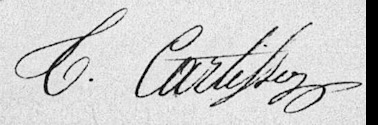
Signature of: toussaint cartisser